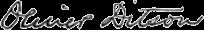
Signature of: oliver ditson